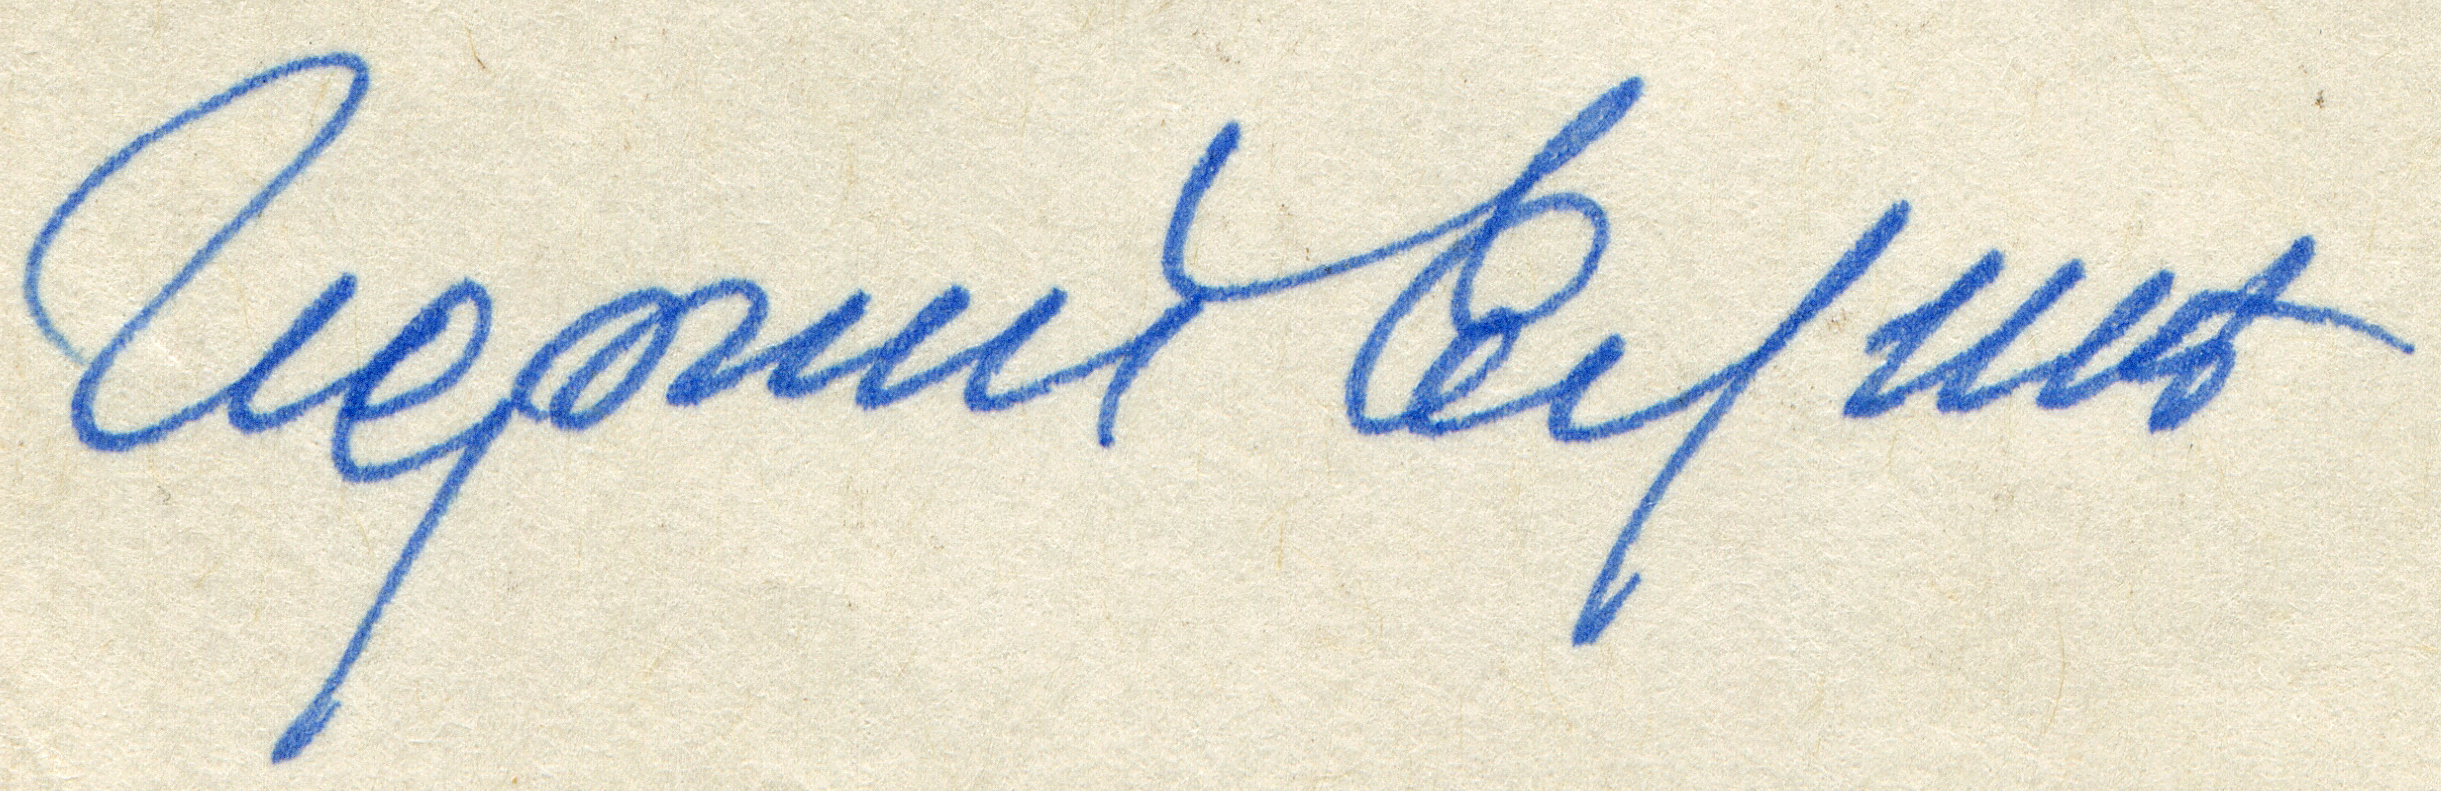
Signature of: georgy yelin